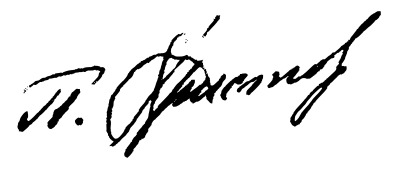
Signature of: pavel hristov